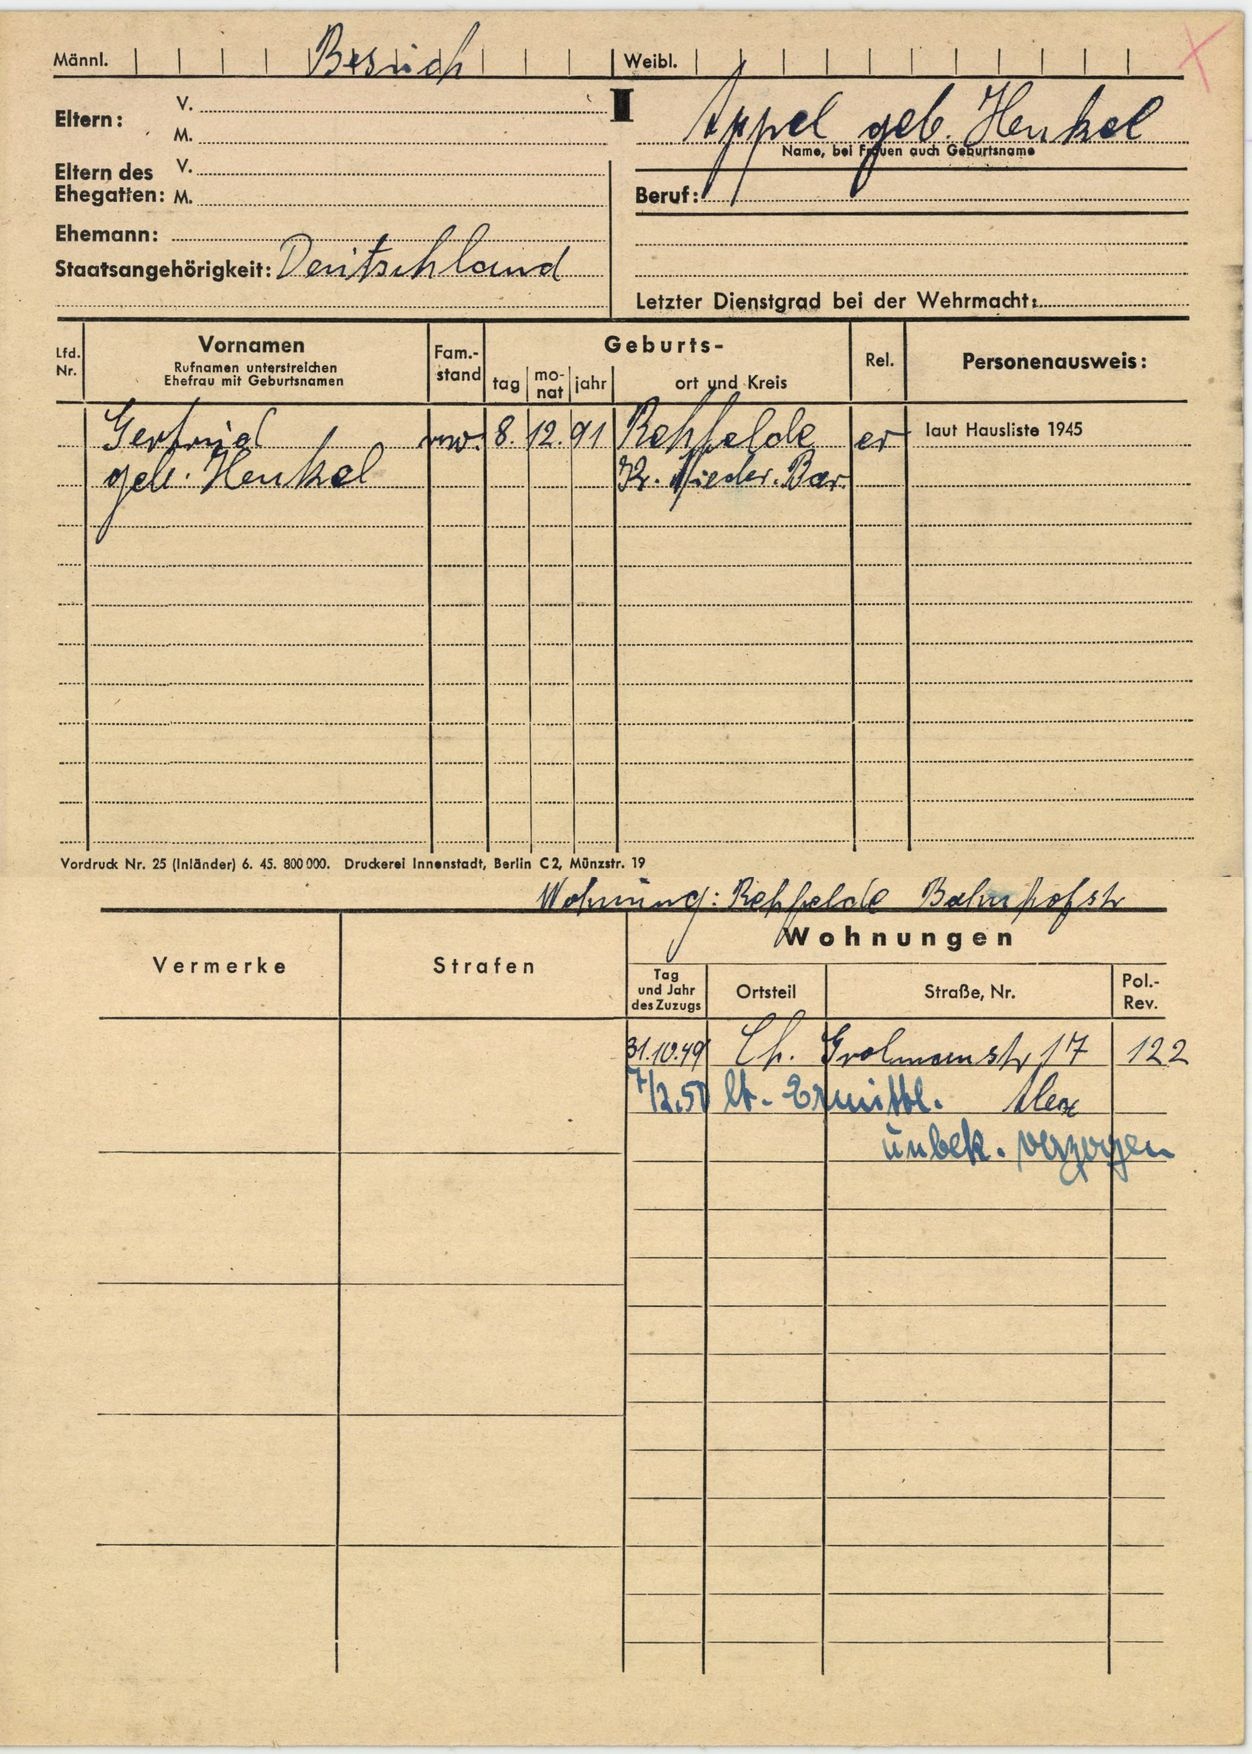
Appel geb. Henkel